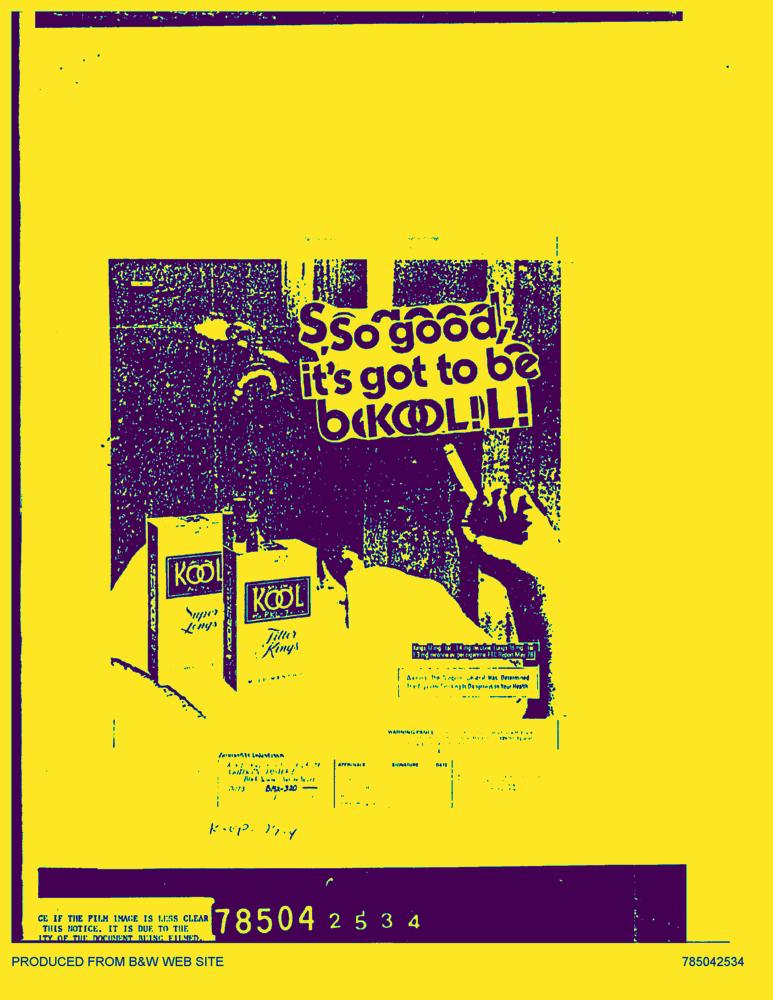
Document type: AD